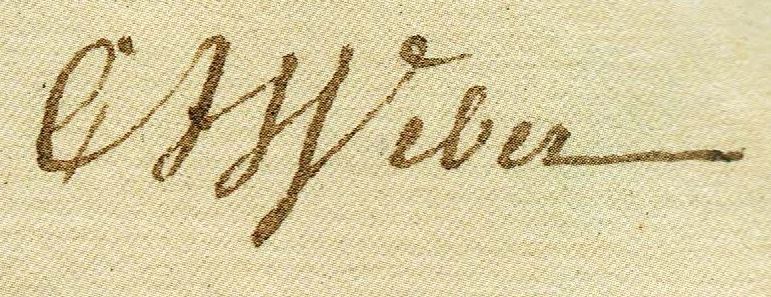
Signature of: karl julius weber